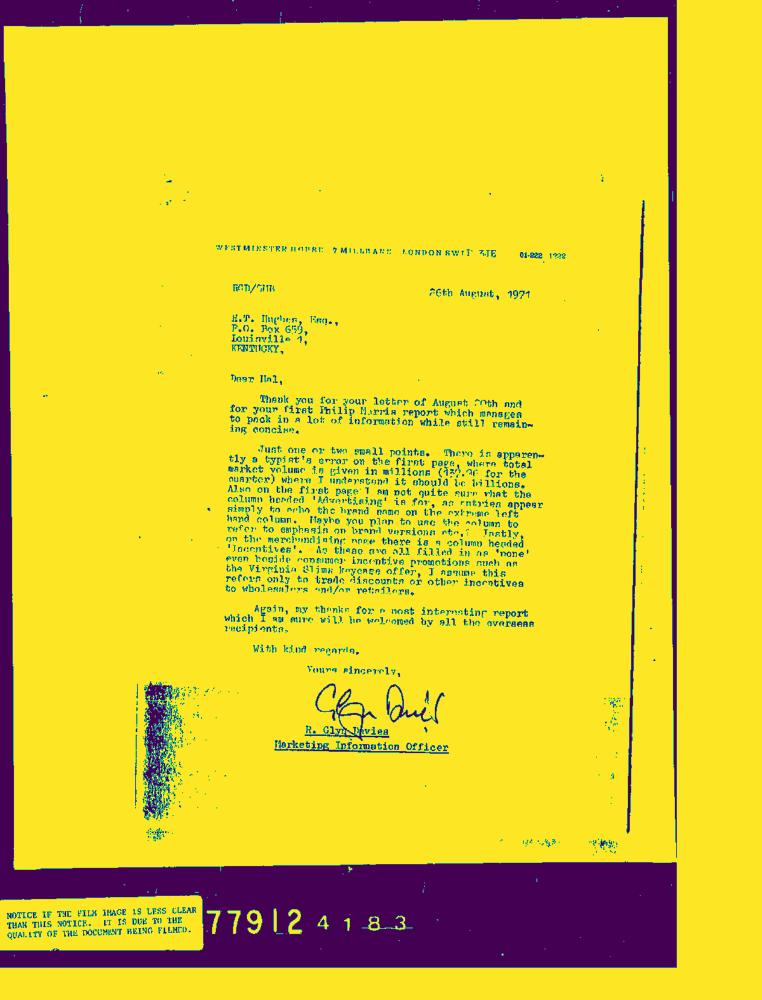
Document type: Letter-Doc